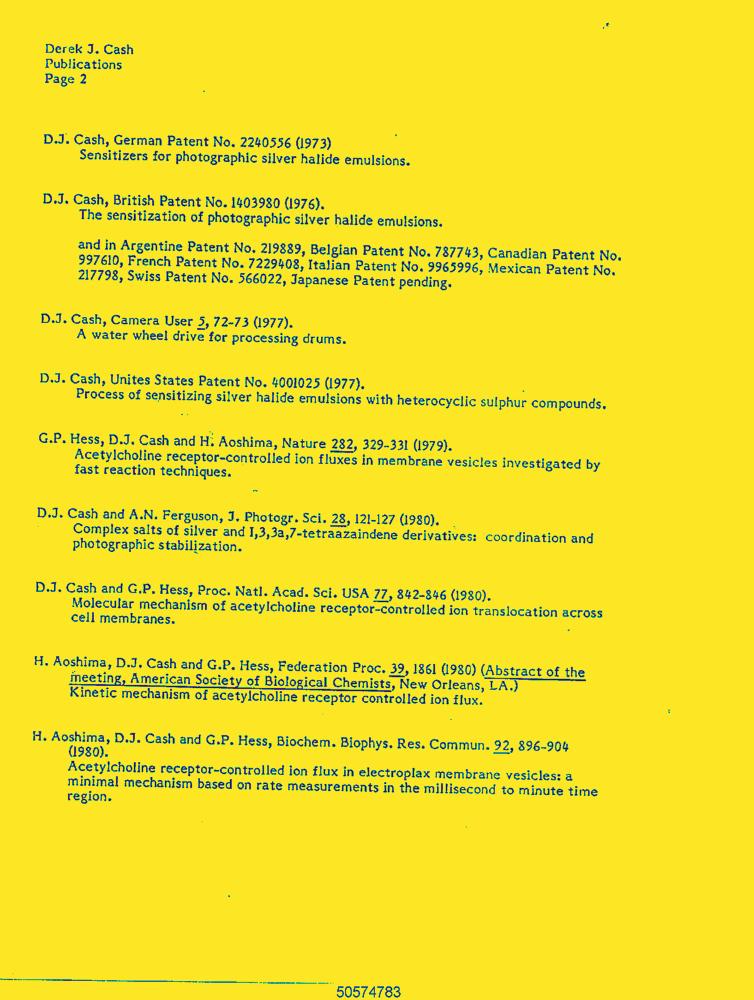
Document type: Resume-Doc